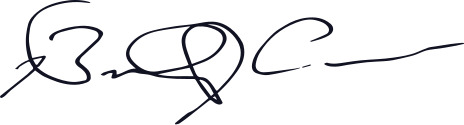
Signature of: brandon johnson